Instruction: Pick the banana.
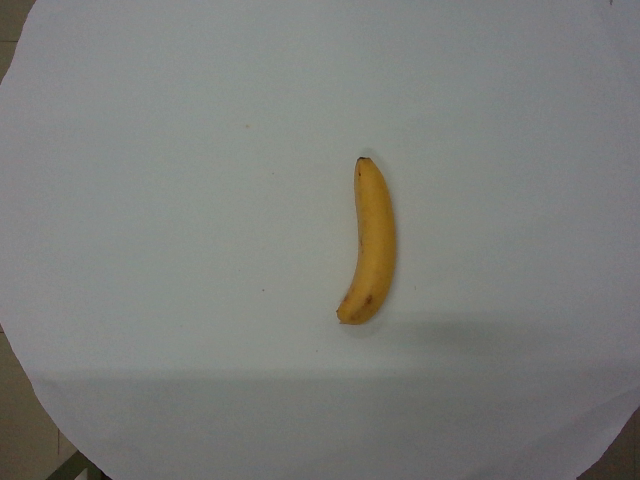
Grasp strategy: vertical